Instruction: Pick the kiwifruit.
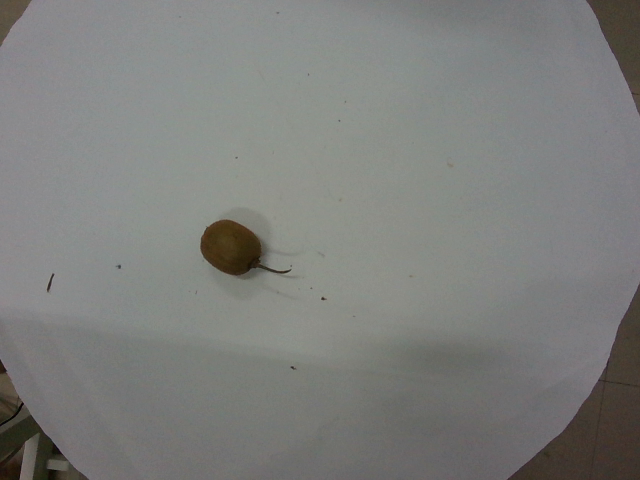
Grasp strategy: vertical